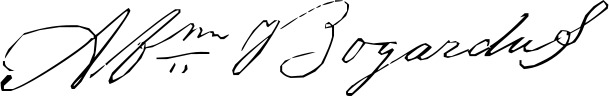
Signature of: abraham bogardus